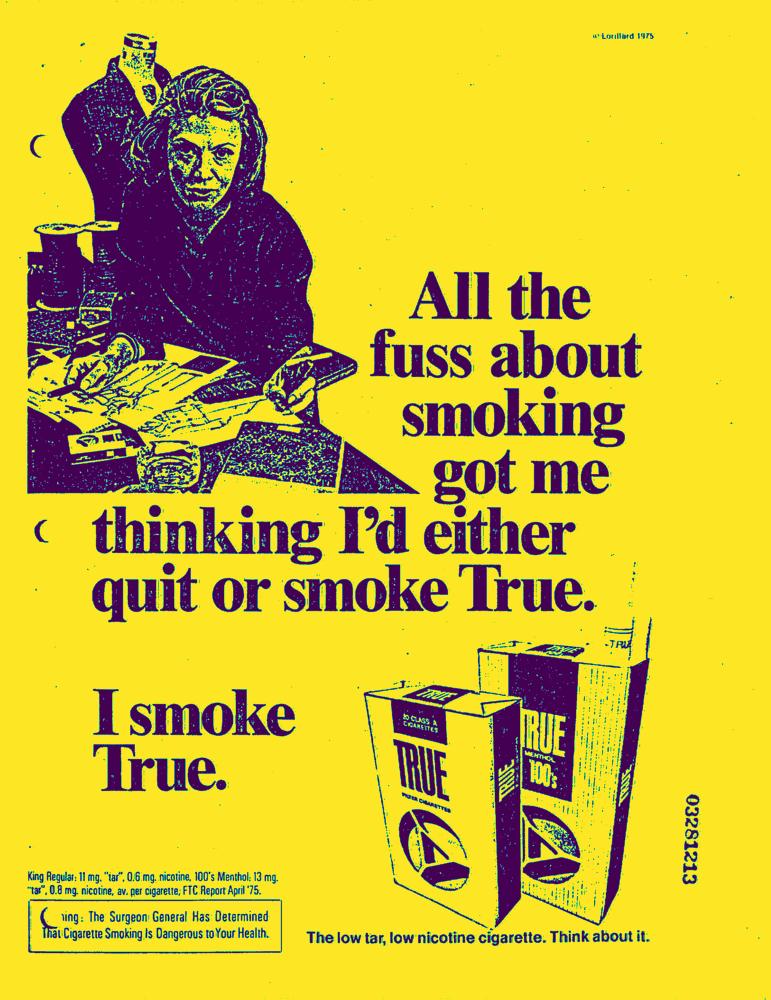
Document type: AD